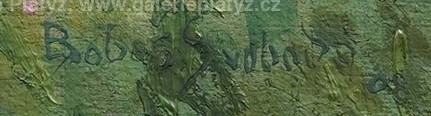
Signature of: svatopluk bobeš